Question: What might the diagnosis be?
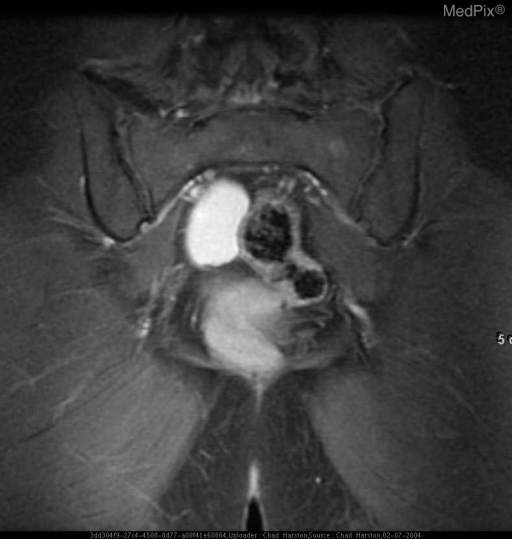
Answer: The possible diagnosis includes Ultrasound differential diagnosis:  hemorrhagic cyst, dermoid cyst and mucinous cystadenoma or cystadenocarcinoma of the ovary, or other ovarian neoplasm..